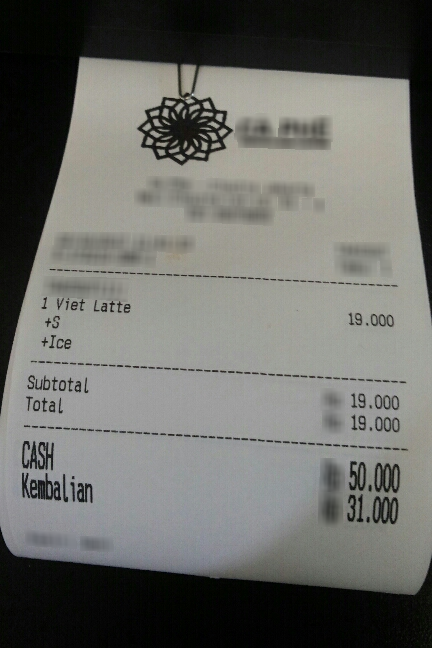
Number of items: 4
Subtotal: 19.000
Total: 19.000
OCR text regions:
text: 1
text: Viet
text: Latte
text: 19.000
text: +S
text: +Ice
text: Subtotal
text: 19.000
text: Total
text: 19.000
text: CASH
text: 50.000
text: Kembalian
text: 31.000